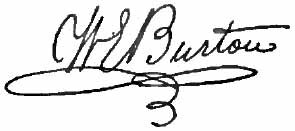
Signature of: william evans burton